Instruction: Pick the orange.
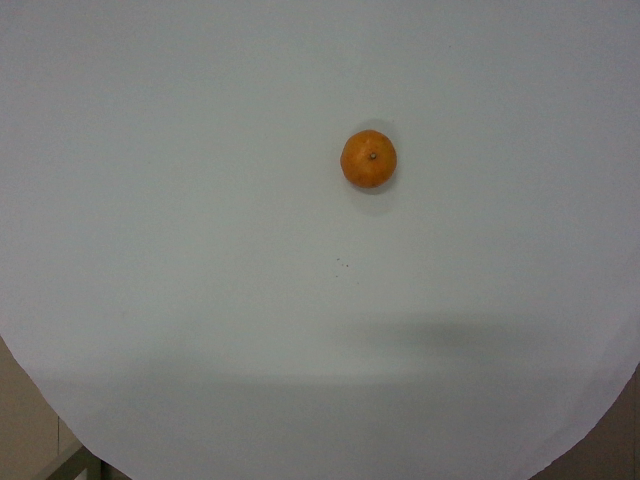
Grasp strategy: vertical